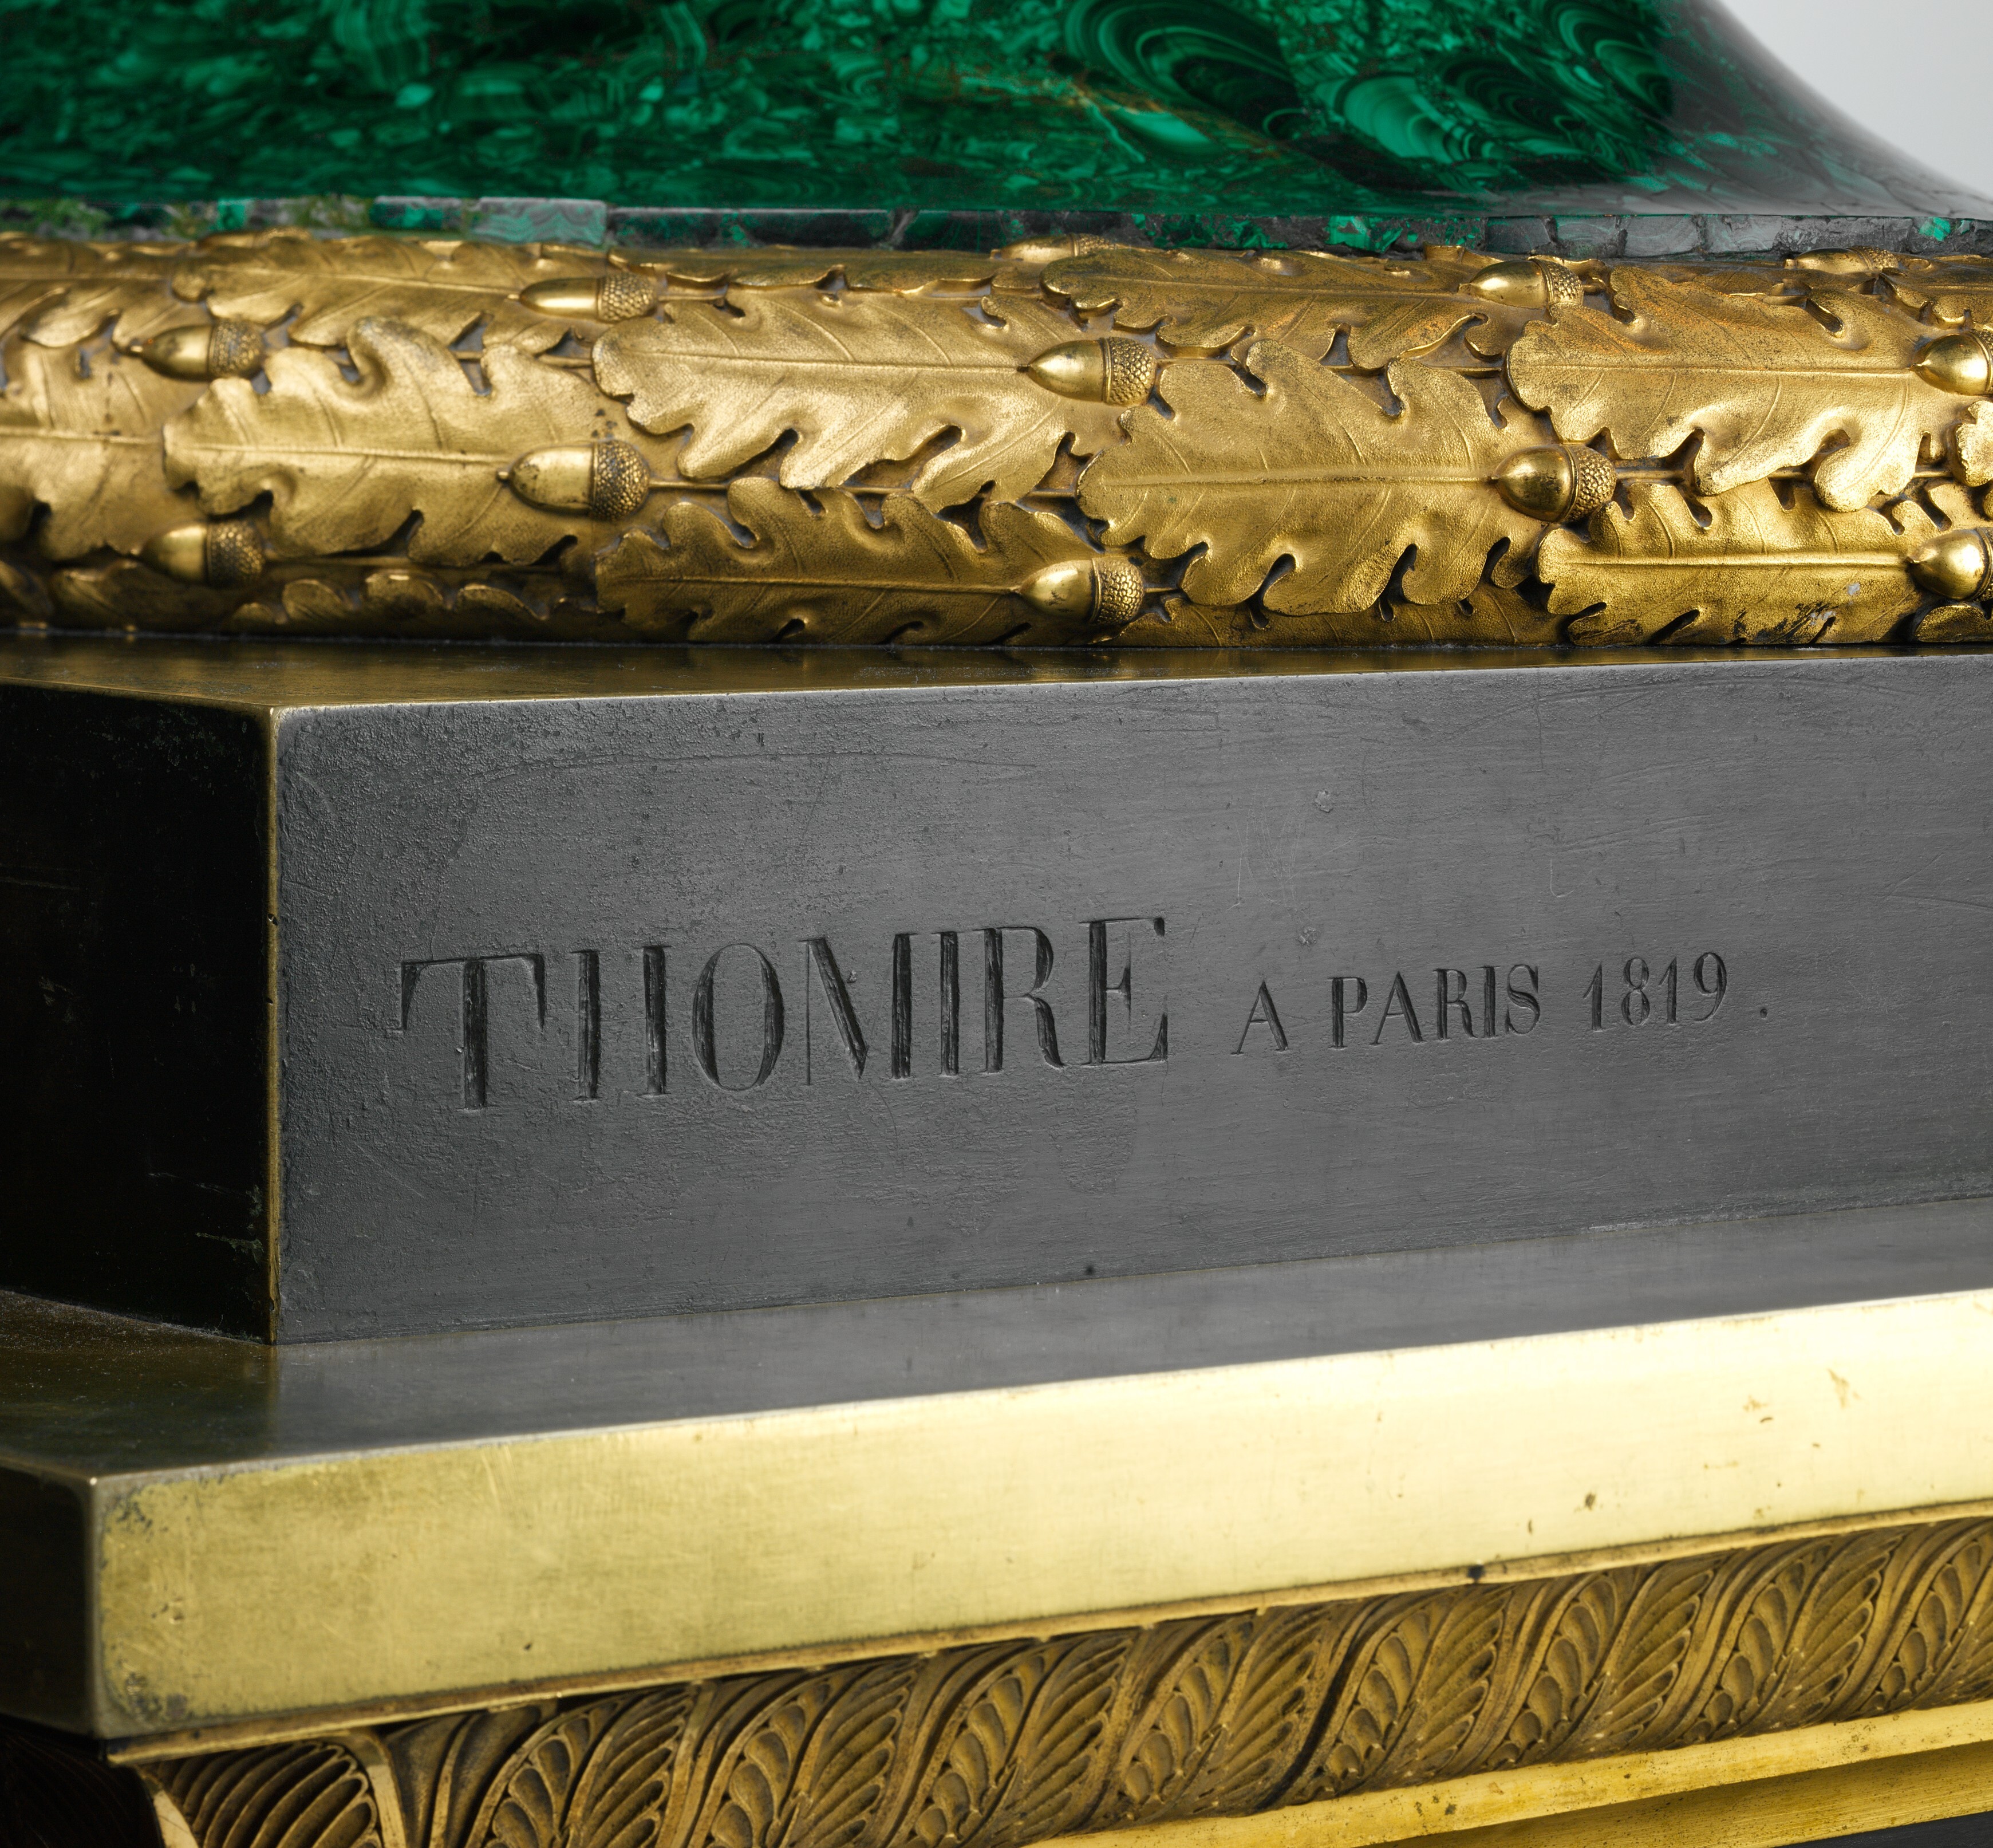
Signature of: pierre philippe thomire